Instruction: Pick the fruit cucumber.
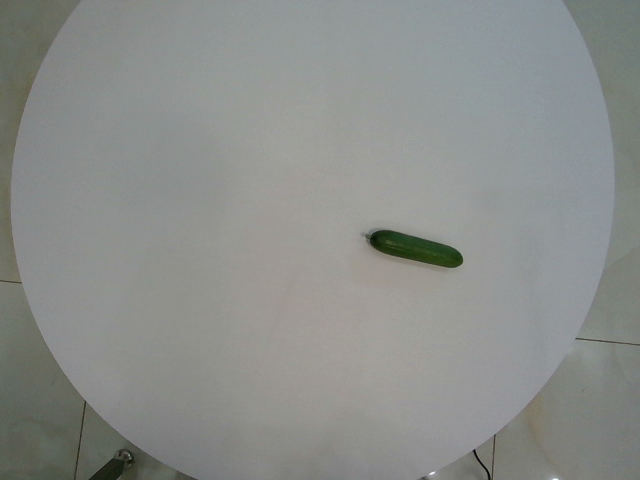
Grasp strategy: vertical